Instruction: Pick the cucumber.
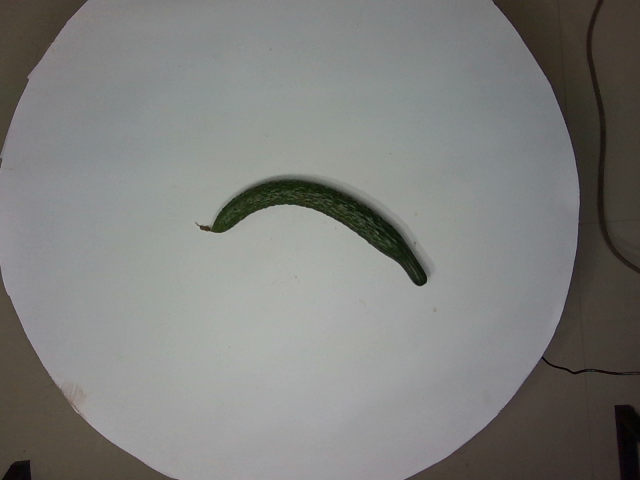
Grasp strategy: vertical